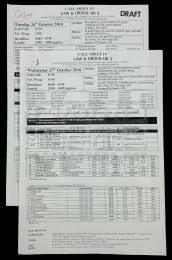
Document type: Invoice